Question: In what way does the history help explain the case?
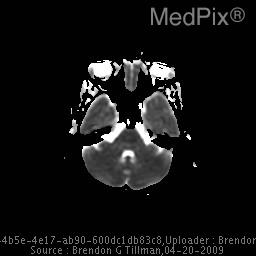
Answer: The patient's history of 34-year-old African American G1P1 female with no significant medical history presents to the ER four days postpartum complaining of the “worst headache of her life” on the right-sided of her head. is key in understanding the case.